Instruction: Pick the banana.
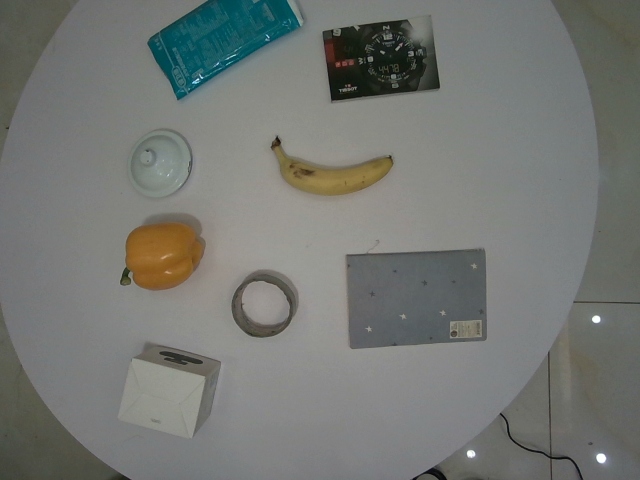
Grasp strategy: vertical